Question: How is the history relevant to the case?
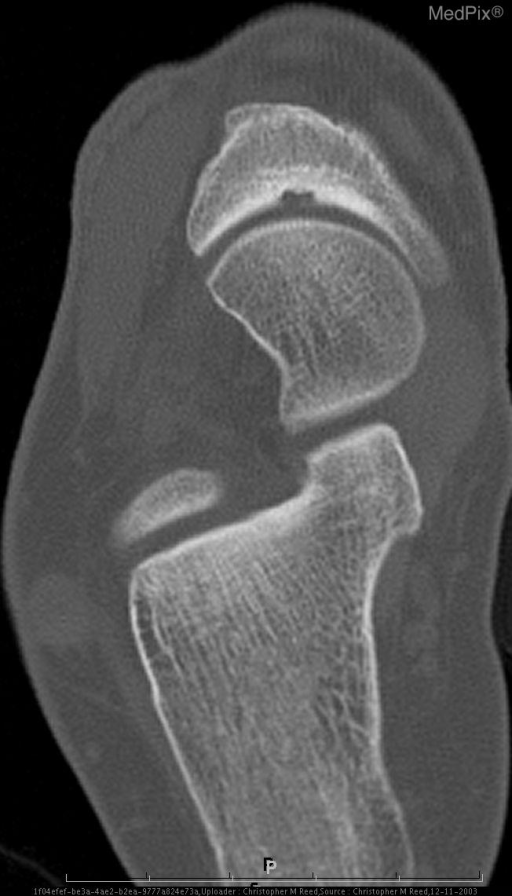
Answer: The patient's history of 40 year old female with chronic right dorsal mid foot pain. Patient’s symptoms were relieved with therapeutic injection of the talonavicular joint. is key in understanding the case.